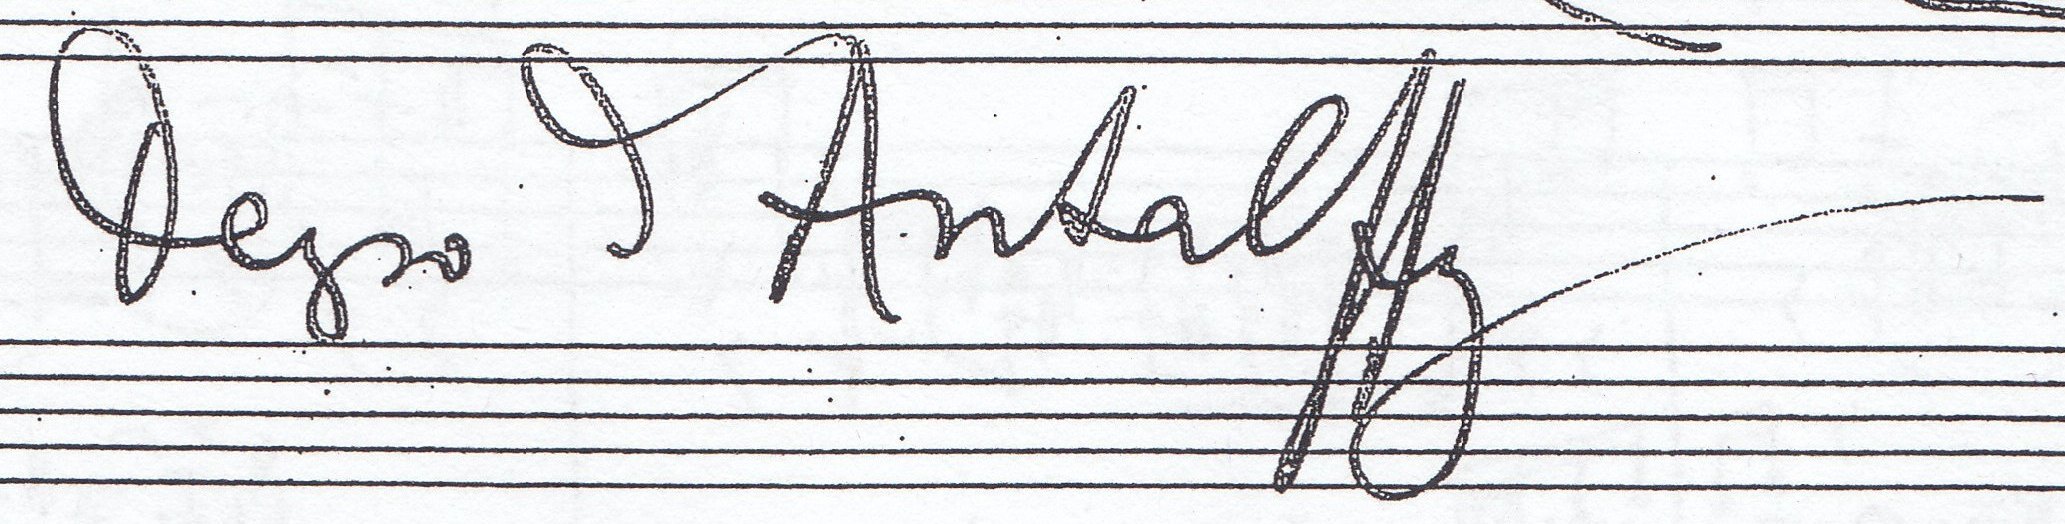
Signature of: dezső antalffy zsiross